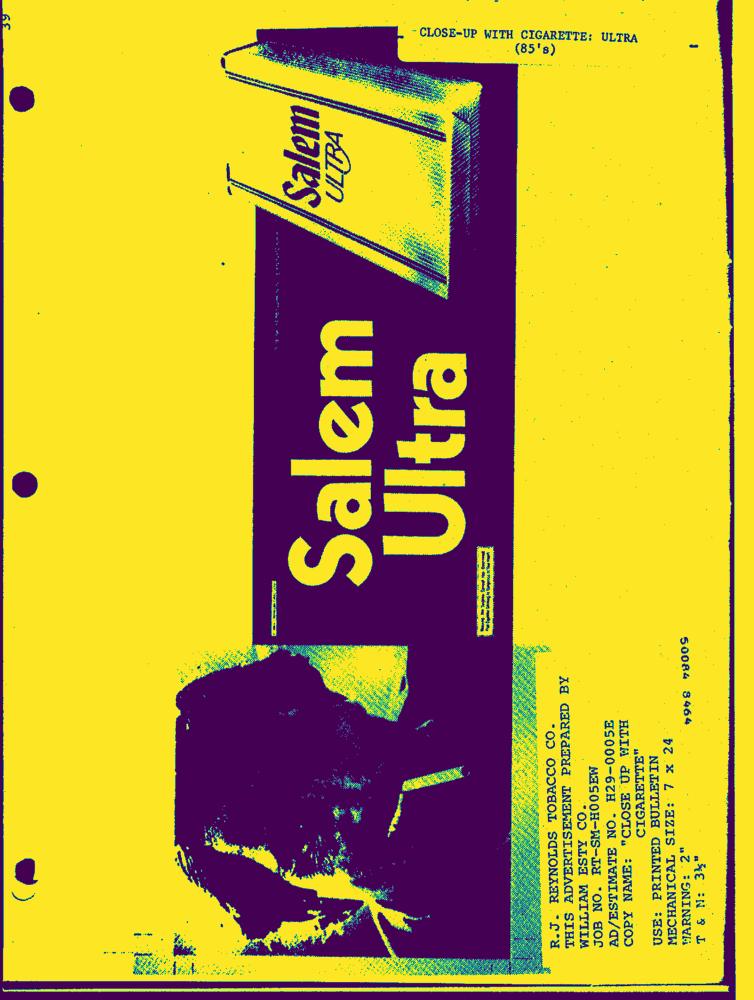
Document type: AD